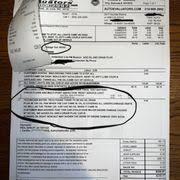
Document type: Invoice